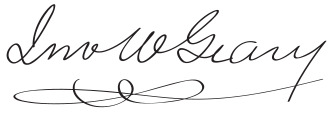
Signature of: john w geary